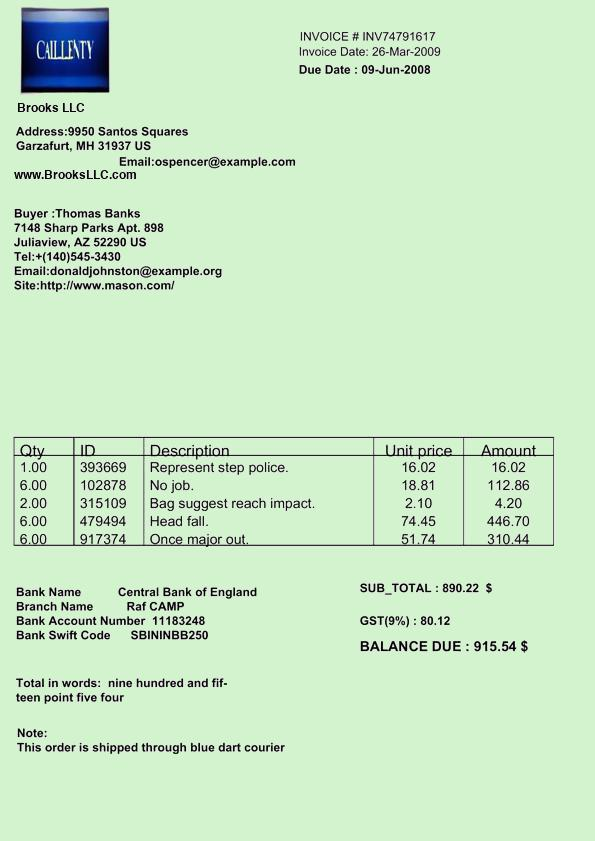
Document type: Invoice